Patient: Female, age 65
A 65-year-old Chinese female patient presented a gradually increased mass (4x3 cm) in the left thigh and three separated black skin lesions (1x1 cm or less) on the left foot in December 2015. The resection of the mass in the left thigh and the largest skin lesion on the left foot was performed on December 4, 2015. The pathological exploration showed malignant melanoma with necrosis but no nerve or vascular invasion. The chest computed tomography (CT) scan (Figure 1A) showed a shadow at the posterior segment of the right upper lobe of the lung. However, neither respiratory nor systemic symptoms, such as cough, weight loss, fever, and night sweats, were observed. For the first-line treatment, high-dose IL-2 was the preferred treatment, as is the case for medically fit metastatic melanoma patients for >20 years. Thus, IL-2 was administered to the patient at a dose of 64,000 IU/kg, qd, on days 1-10, repeated every 14 days for 6 cycles. However, a node in the left thigh around the surgical margin (1.5x1.5 cm) and two new lymph nodes in the left groin (2x1 cm) were observed, indicating progressive disease. Another chest CT scan (Figure 1B), performed in March 2016, suggested a slightly reduced lesion of the right lobe of the lung.
Then, the patient initiated pembrolizumab treatment at a dose of 2 mg/kg every 3 weeks since June 2016. After 3 cycles of immunotherapy, all the nodes contracted remarkably. Nevertheless, the patient developed fatigue and dry mouth and skin, raising suspicion of Sjogren's syndrome with a positive concentration of the autoimmune antibody RO52 in the peripheral blood test. Thus, the administration of pembrolizumab at 2 mg/kg was continued at every 4 weeks for another 7 cycles until January 2017. The patient responded to pembrolizumab, and the nodes in the left thigh or groin, except for two black skin lesions at the bottom of left foot (decreasing in size from 0.5x0.3 to 0.2x0.1 cm), disappeared, as evaluated by ultrasonic scan in October 2016; however, tolerant oral ulcer, fatigue, and vitiligo were observed.
In February 2017, the patient presented about 10 mL of bloody sputum daily for a week without cough, night sweats, fever, or weight loss. The chest CT (Figure 1C) showed the increased size of the lesion in the right upper lobe without lymphadenopathy or pleural effusion. BALF was collected, and transbronchial lung biopsy was performed. Unconcentrated BALF was tested positive for GeneXpert Mycobacterium tuberculosis (MTB)/RIF with low semi-quantitative value. Additionally, mutations in rpoB gene that confer rifampicin resistance were not detected. The liquid culture and drug sensitivity test for BALF indicated MTB to be drug sensitive. Both examinations confirmed the diagnosis of active pulmonary TB. The transbronchial lung biopsy specimen showed a large amount of caseous necrosis (Figure 2A and B) with mediate lymphocyte infiltrate but few acid-fast bacilli. The number of CD4 and CD8 in the peripheral blood was significantly higher than the normal range (1,544/microL and 712/microL, respectively). Consequently, immunotherapy was paused and anti-TB drugs of isoniazid 0.3, qd, rifampin 0.45, qd, pyrazinamide 1.0, qd, and ethambutol 0.75, qd (HRZE) were administered according to the body weight. Bloody sputum ceased with anti-TB treatment 1-week posttreatment and the sputum culture for MTB was negative after 4 weeks. However, the patient complained of nausea and vomiting during the anti-TB treatment since week 4, and the liver function test showed the abnormal level of alanine aminotransferase 240 U/L, aspartate aminotransferase 277 U/L, and total bilirubin 42 micromol/L. Thus, the anti-TB treatment was suspended and liver-protecting drugs were administered. After 2 weeks, the liver function recovered and clinical symptoms improved significantly. HRZ was challenged again; however, the level of transaminases increased and isoniazid-induced fever was observed. Considering the negative sputum culture and side effects of HRZ, the administration of isoniazid, rifampin, and pyrazinamide was discontinued. The second-line anti-TB regimen, including streptomycin 0.75, qd, ethambutol 0.75, qd, and moxifloxacin 0.4, qd, was administered for 4 months. The chest CT scan (Figure 1D) showed that the right pulmonary lesion had shrunk significantly in April 2017. Therefore, the patient was challenged with pembrolizumab monthly for 2 more cycles with the concurrent use of three anti-TB drugs. Combination of PD-1 inhibition and anti-TB treatment kept the patient fit with normal liver function and slightly improved dry mouth. Notably, no steroids were administered throughout the treatment. Then, the patient underwent radical resection of the remaining two black skin lesions at the bottom of the left foot on July 12, 2017, and histology did not show any tumor cells indicating a complete response. Subsequently, the patient was subjected to two consolidation treatments with pembrolizumab per month (total 14 cycles). Anti-TB therapy was discontinued in August 2017. Also, she was under medical surveillance every 3-6 months, and no recurrence was detected. Finally, the patient was under follow-up until the drafting of this case report.
The study was approved by the Clinical Research Ethics Committee of Shenzhen People's Hospital, China. Written consent was obtained from the patient and her relatives for publication of the case report.
Keywords: pd-1, anti-tuberculosis treatment, checkpoint inhibitor, metastatic melanoma, pembrolizumab, pulmonary tuberculosis
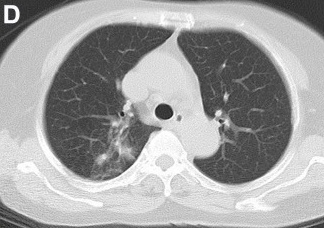
Image caption: CT image. (D) Infiltration of the right upper lobe of lung absorbed after 6 weeks of anti-TB treatment. . Abbreviations: CT, computed tomography; TB, tuberculosis.